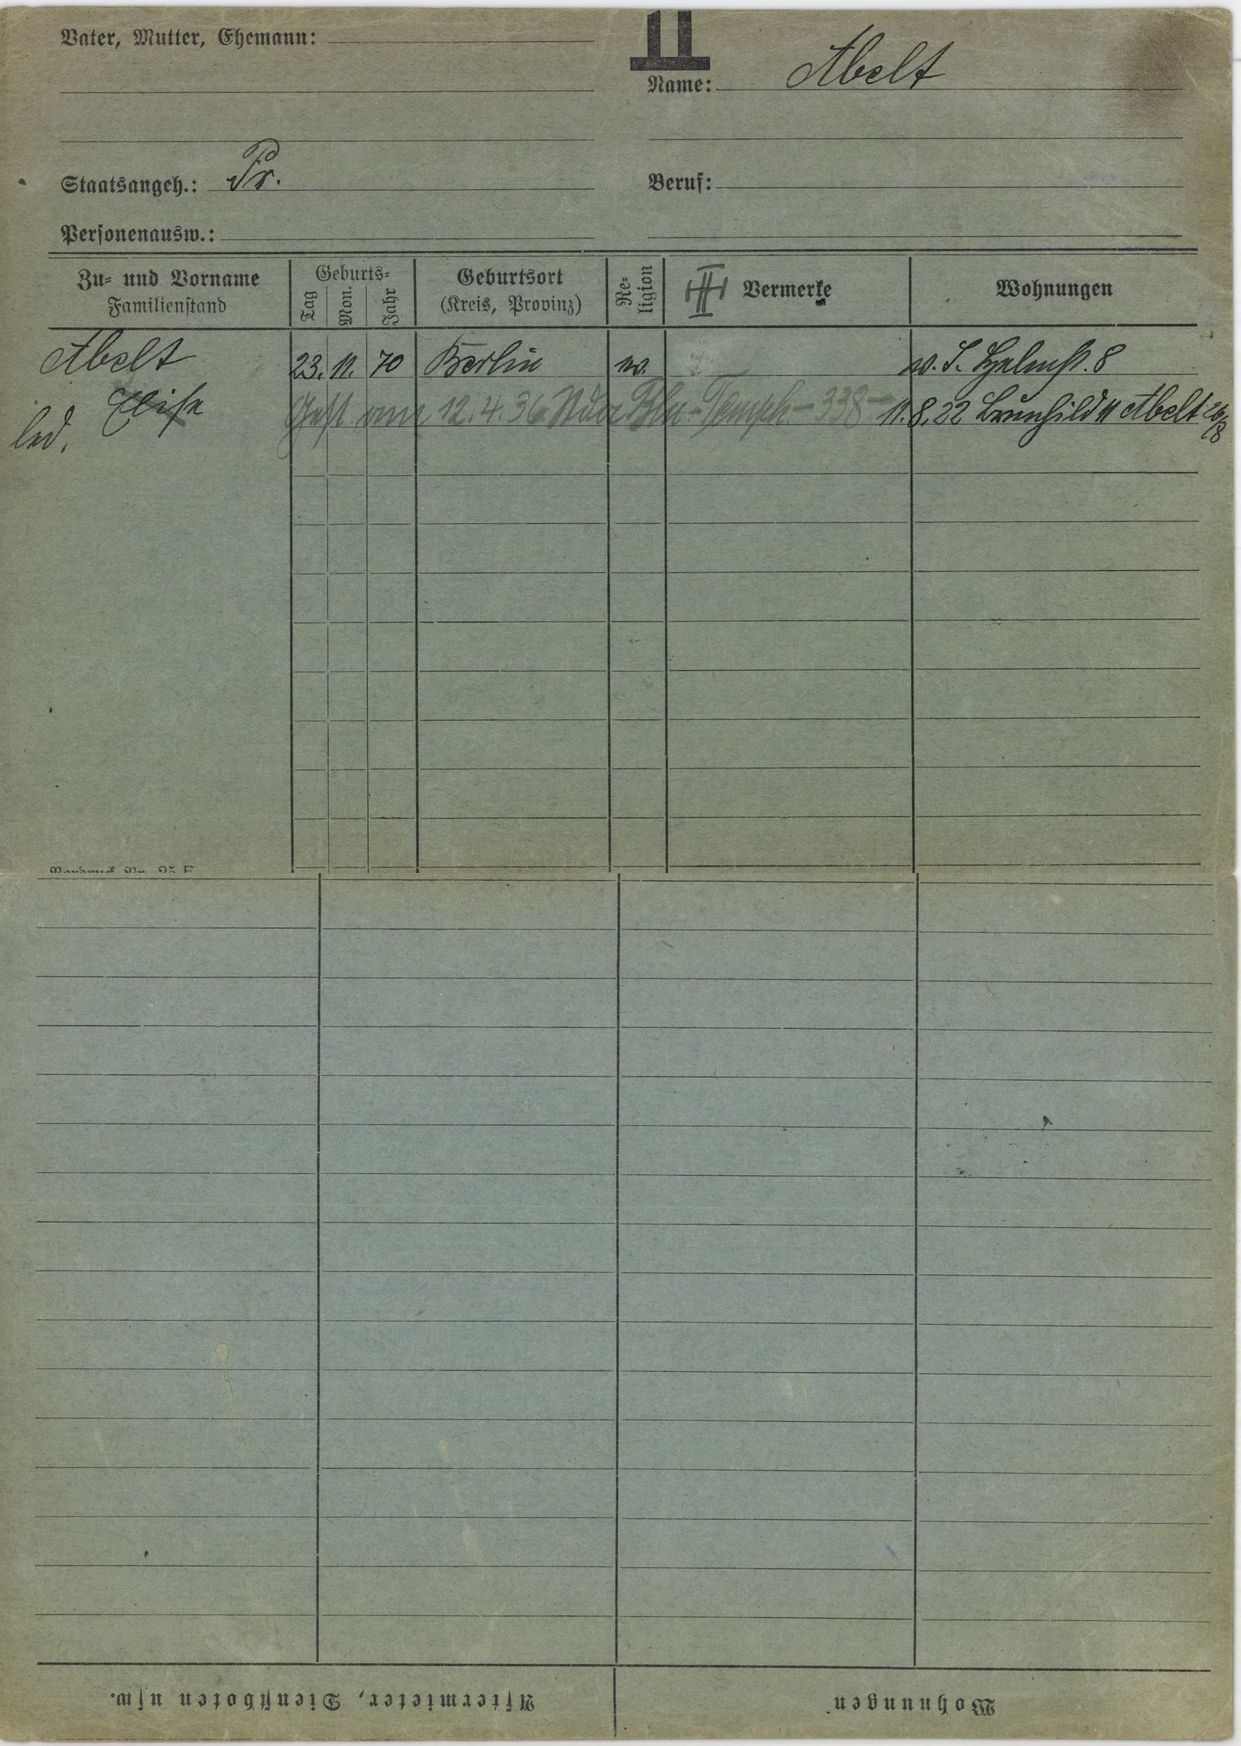
Abelt